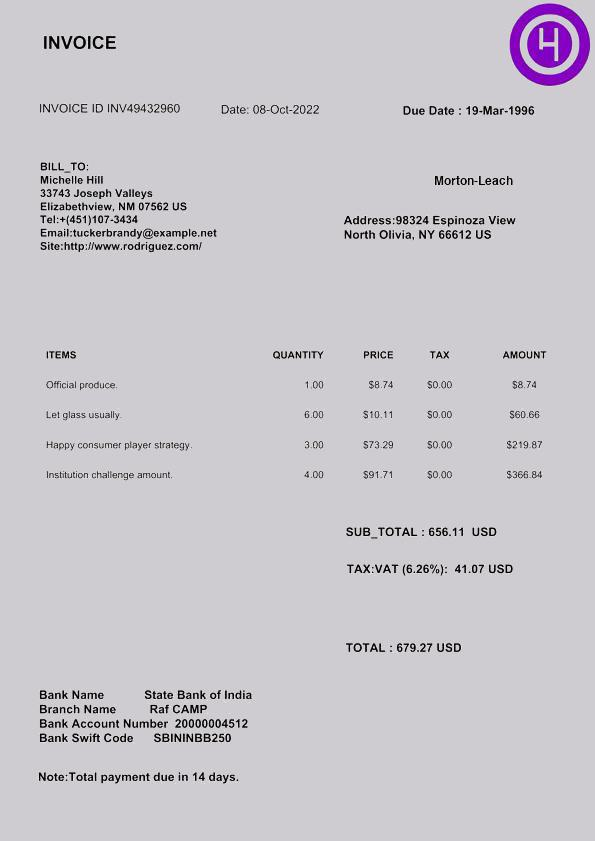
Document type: Invoice